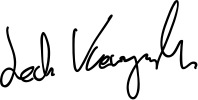
Signature of: lech kaczyński